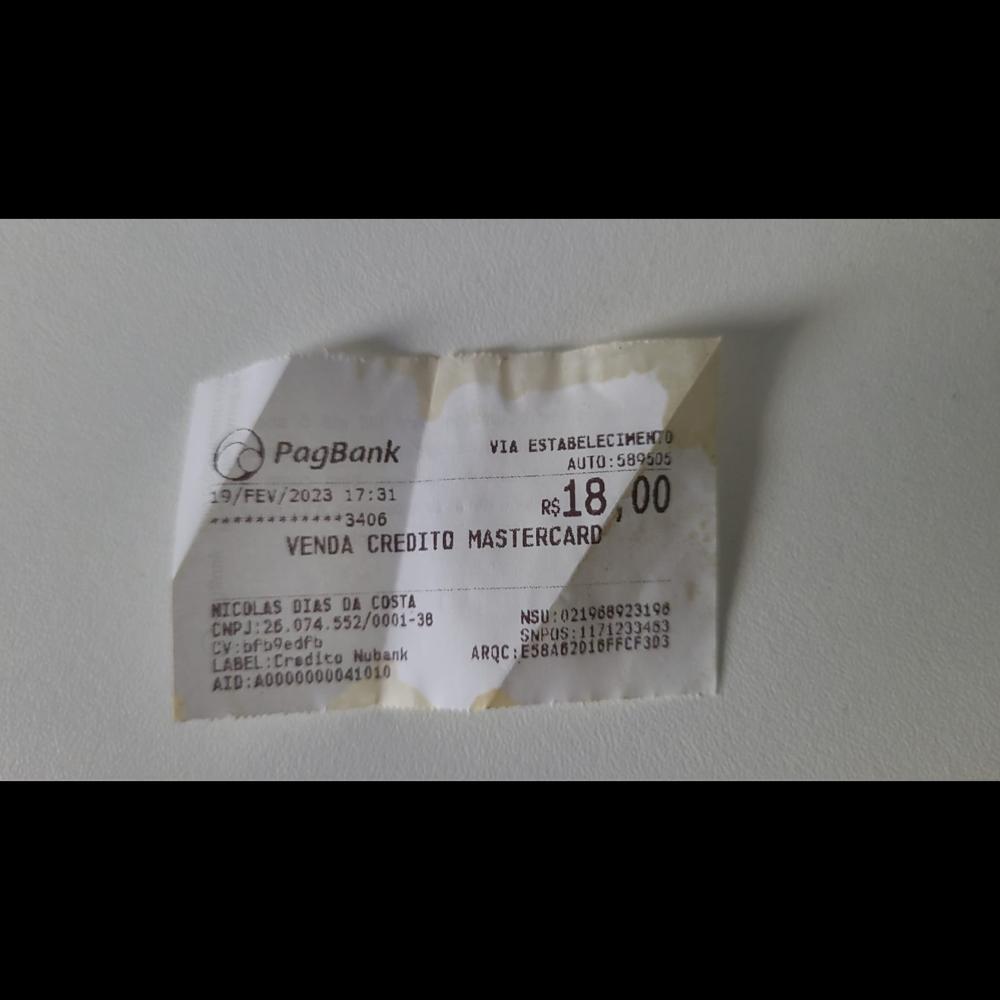
PagBank 19/FEV/2023 17:31 VIA ESTABELECIMENTO AUTO:589505 18,00 *3406 VENDA CREDITO MASTERCARD NICOLAS DIAS DA COSTA CN3:26.074.532/001-48 CV:bfb9edfo. LABEL:Credico Nubank AID:A0000000041010 NSU:021968923196 SNPOS:1171233483 AROC,E58462016FFCF303